Question: What is the potential diagnosis?
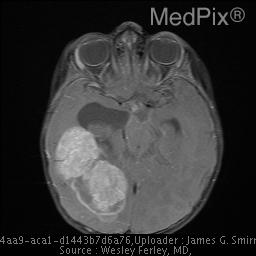
Answer: The possible diagnosis includes Choroid plexus carcinoma
Choroid plexus papilloma
PNET
Medulloepithelioma (infants)
Teratoma
Metastatic Adenocarcinoma (adults).